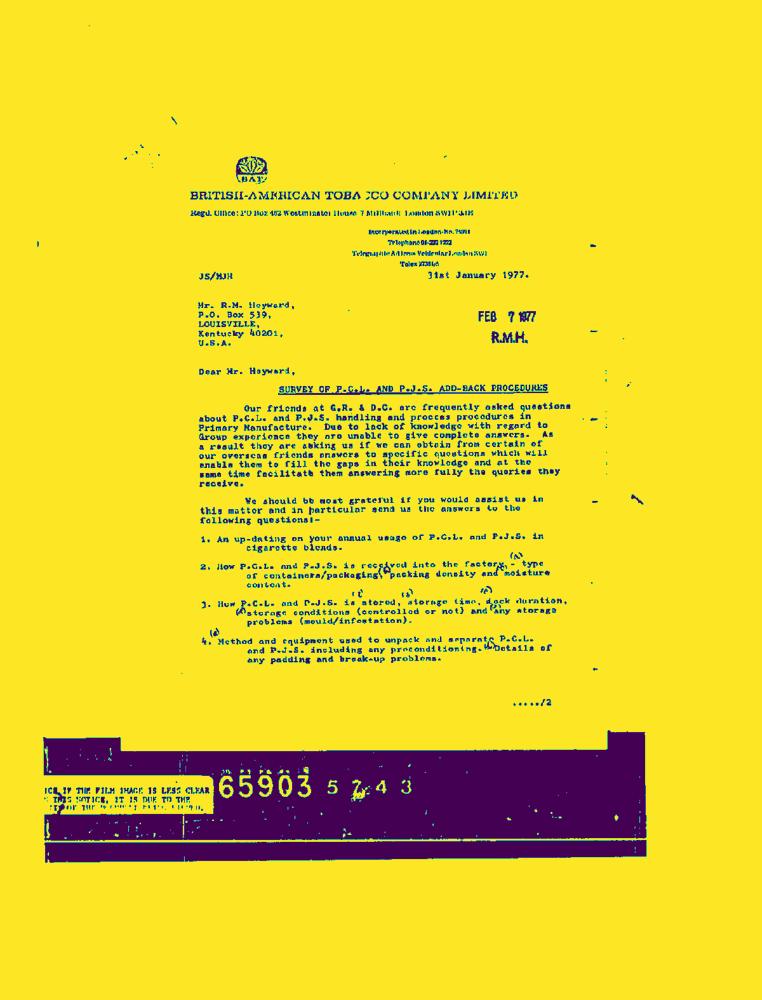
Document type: Letter-Doc